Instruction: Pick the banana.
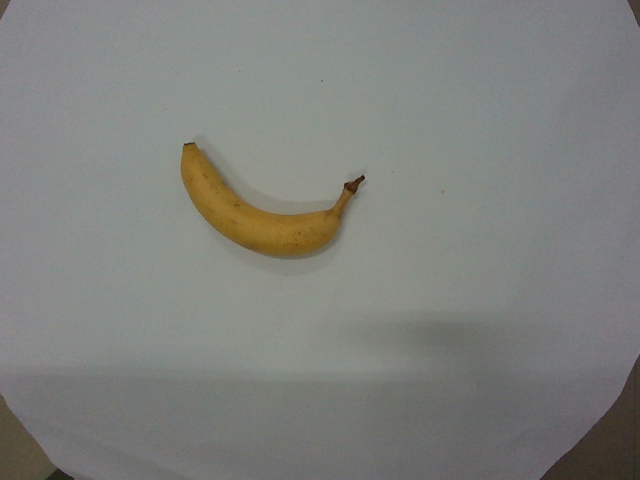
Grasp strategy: vertical